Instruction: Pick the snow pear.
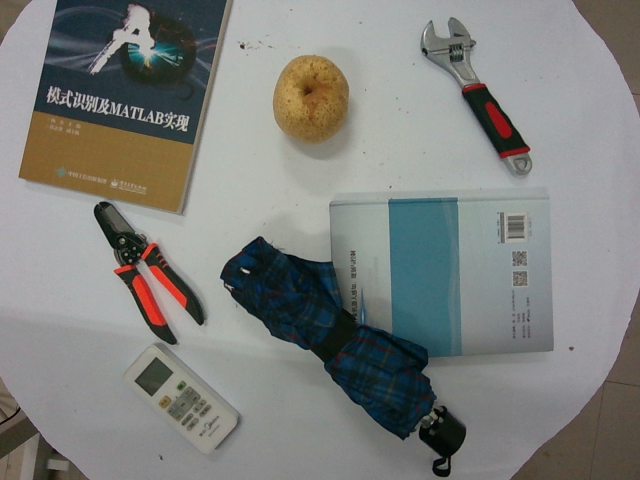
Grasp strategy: vertical